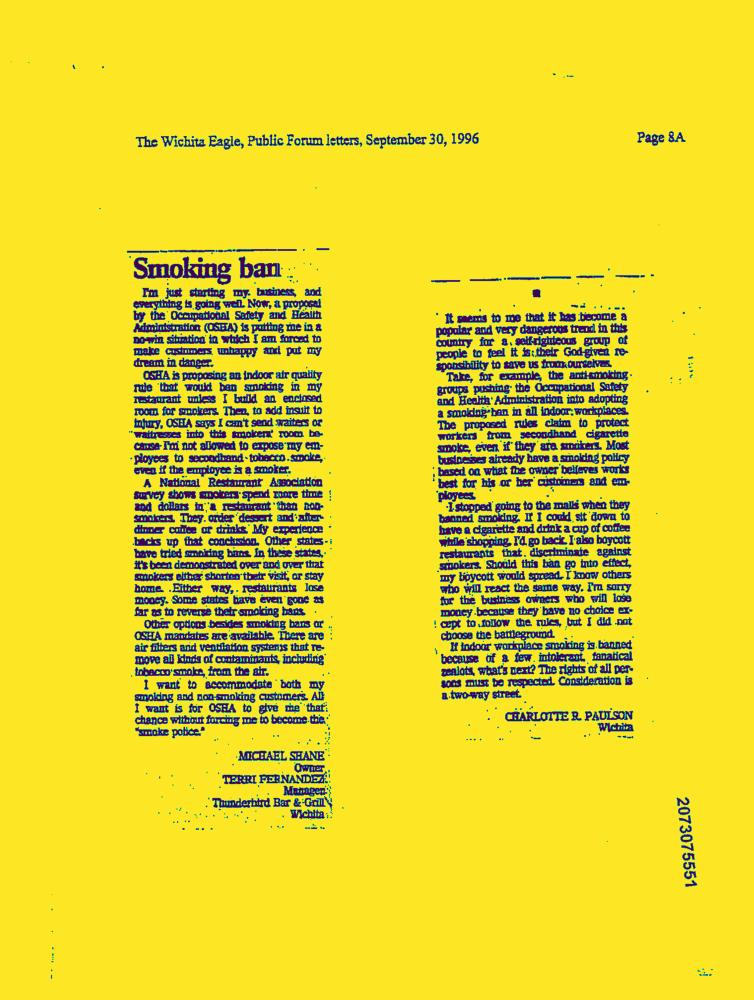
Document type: News-Article